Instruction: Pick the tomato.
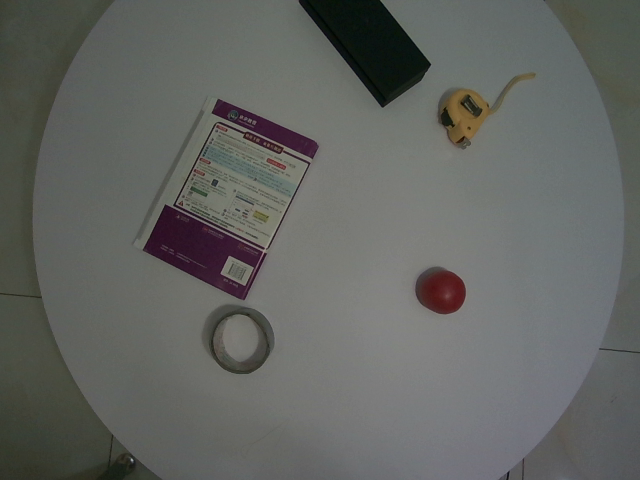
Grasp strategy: vertical